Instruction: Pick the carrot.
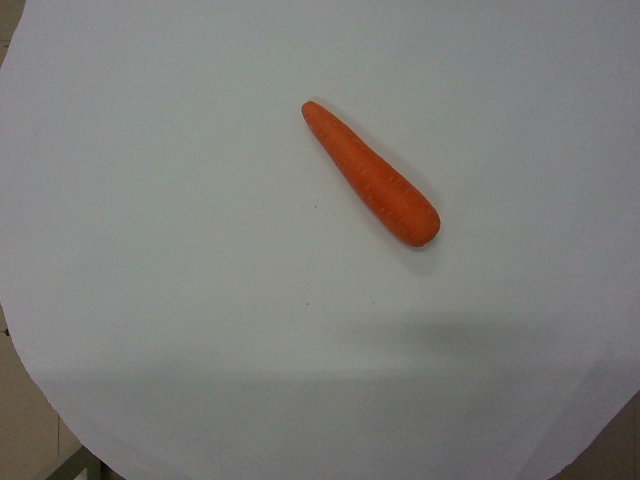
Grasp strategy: vertical